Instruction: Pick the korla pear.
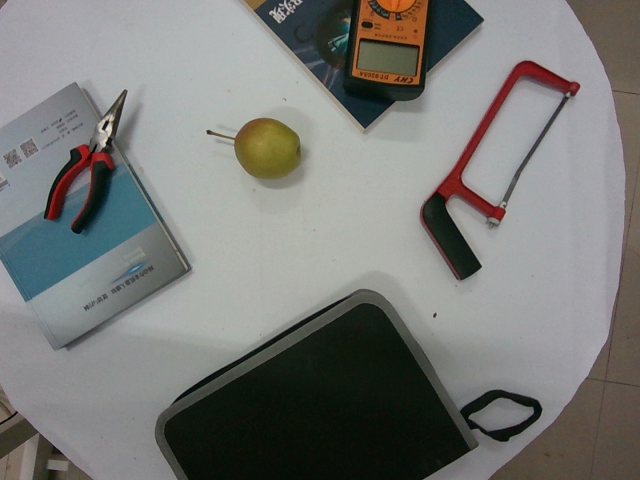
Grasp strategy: vertical